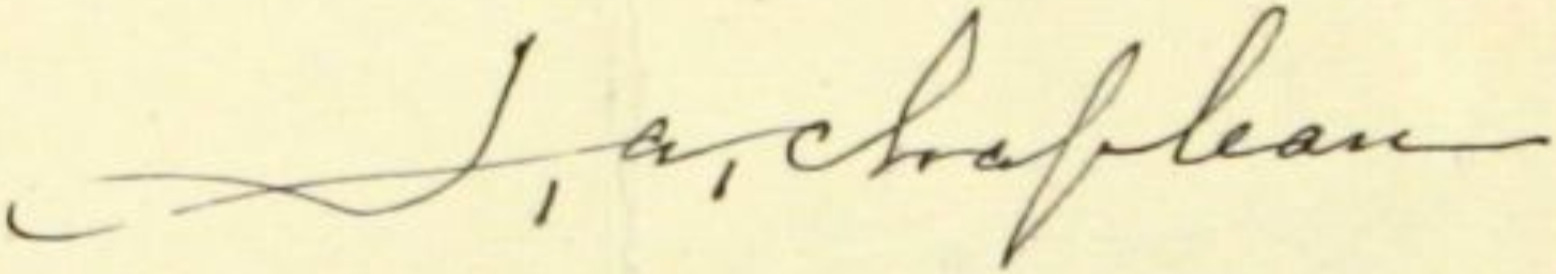
Signature of: joseph adolphe chapleau